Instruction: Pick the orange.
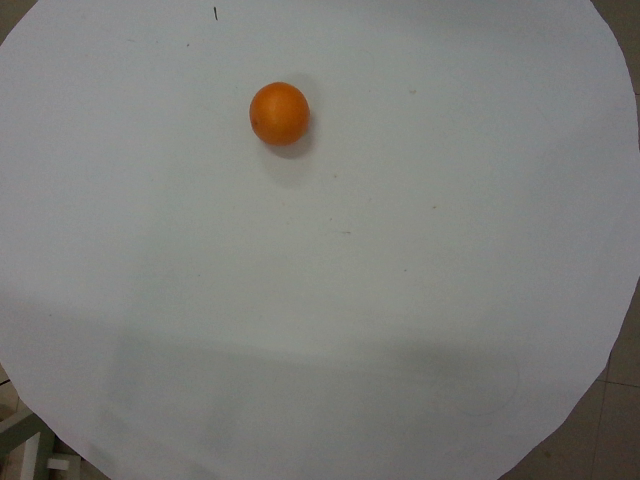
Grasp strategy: vertical